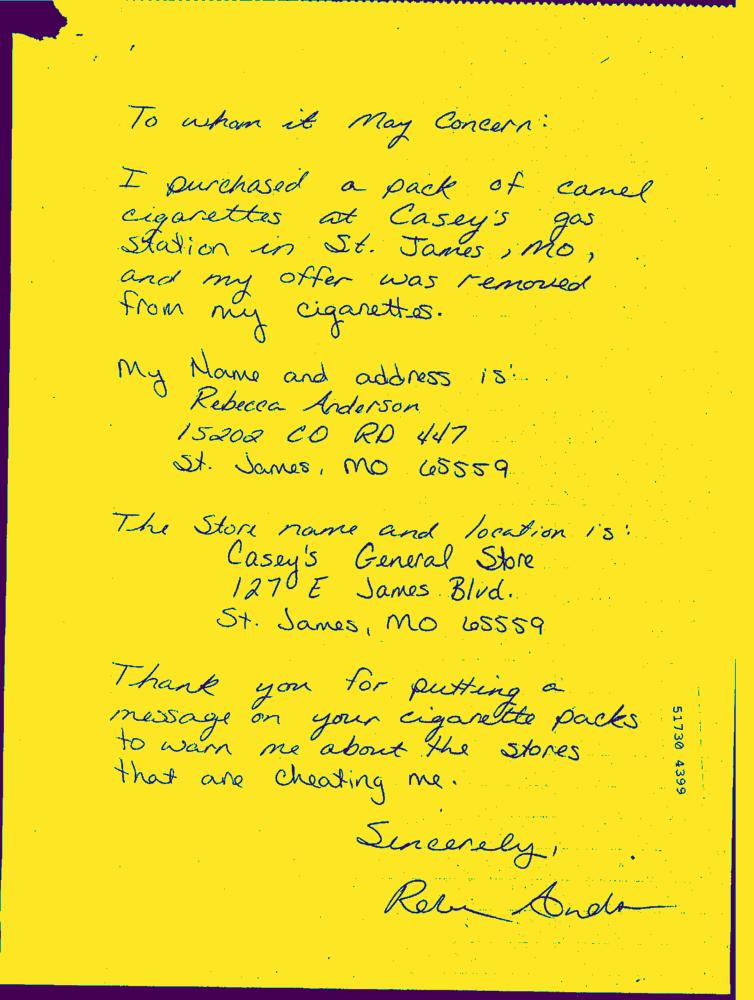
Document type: Hand-Written